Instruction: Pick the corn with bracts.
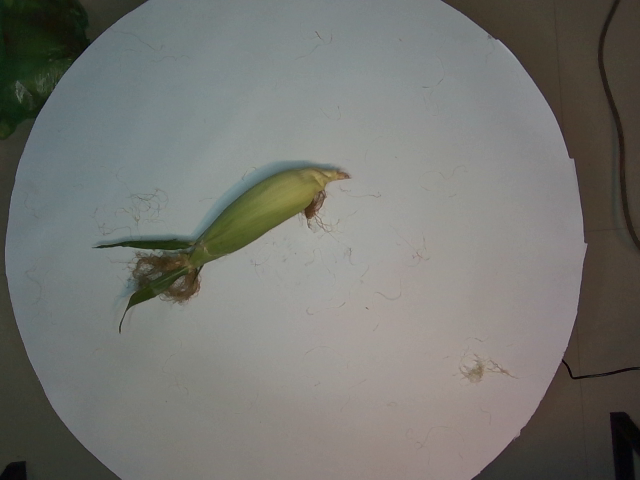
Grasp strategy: vertical